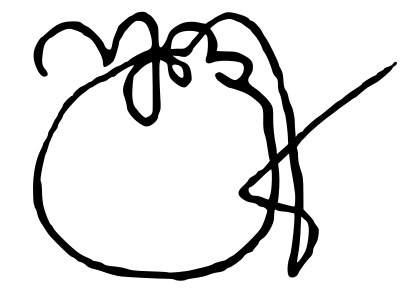
Signature of: vakhtang v of kartli